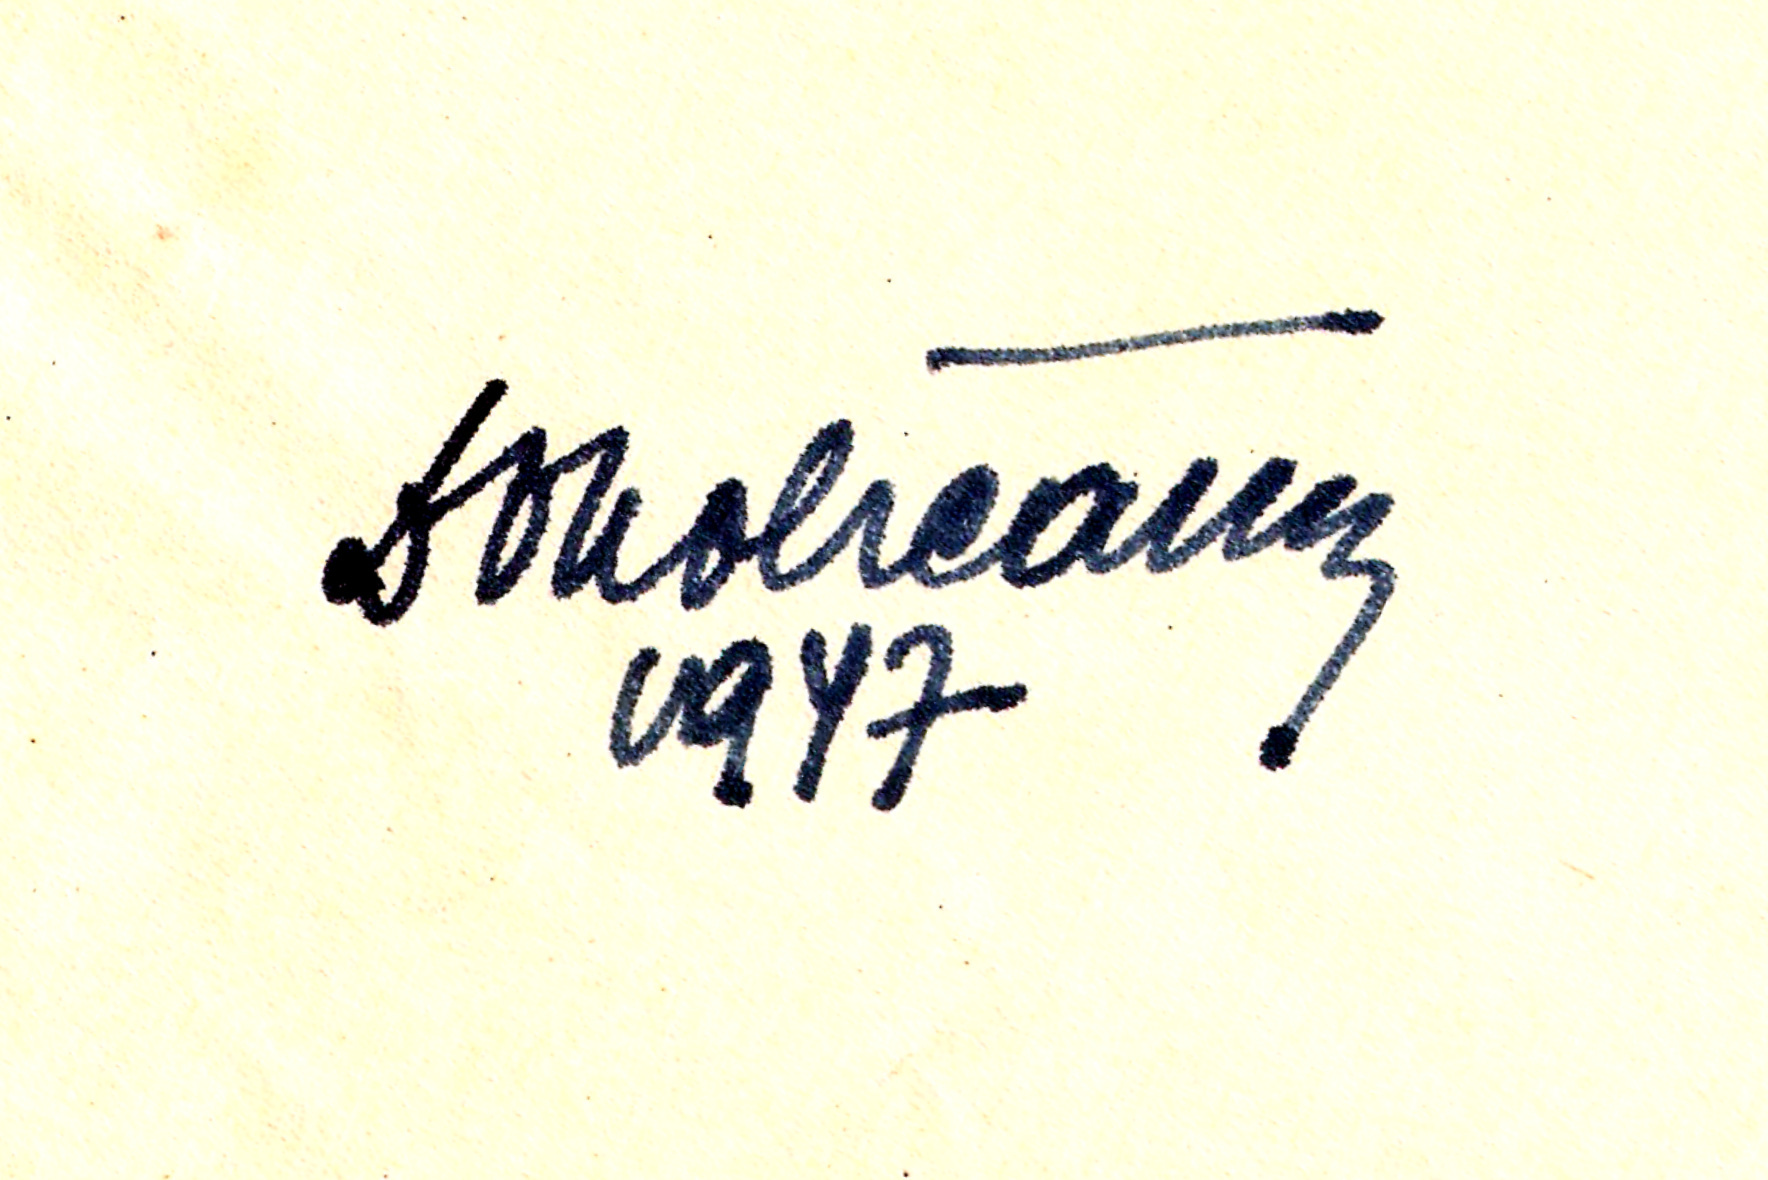
Signature of: vojtech okolicany